Question: By what date must an appeal be filed according to the document?
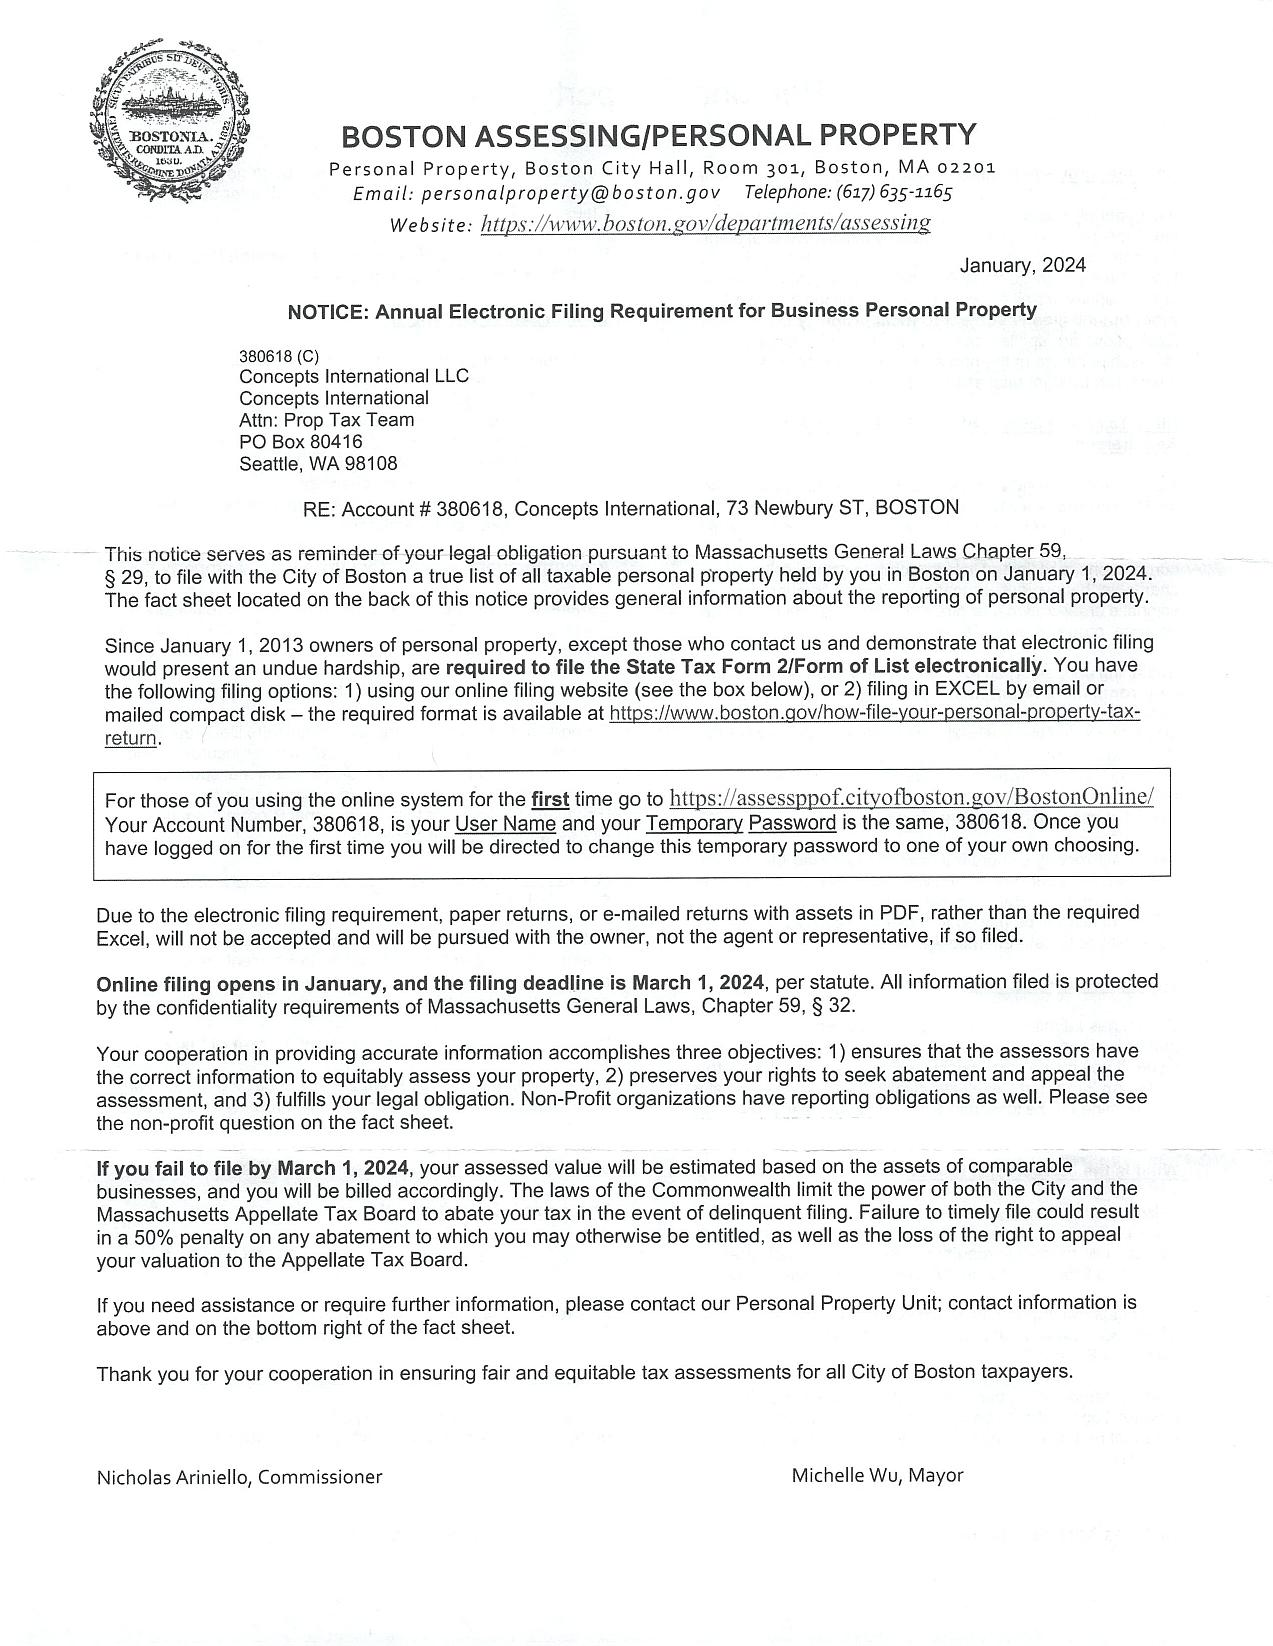
Answer: "1-Mar-24"